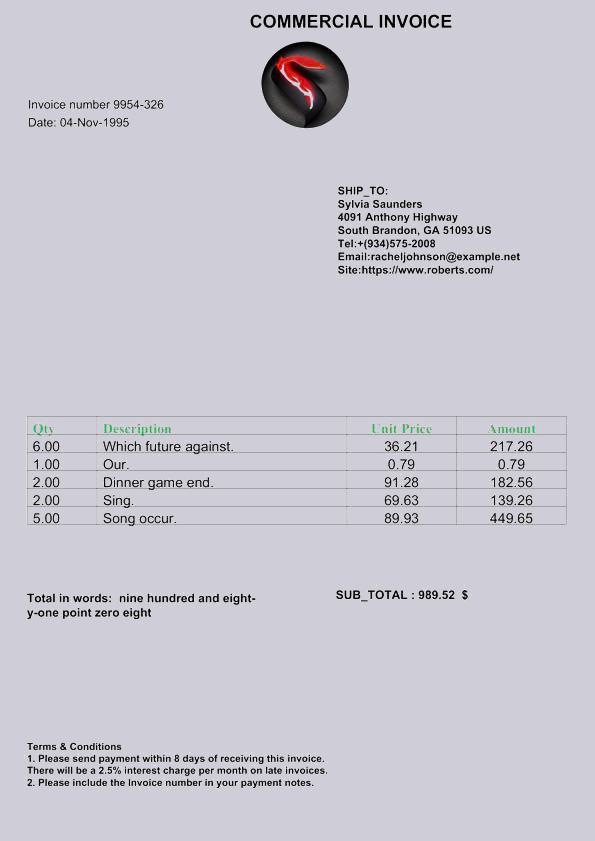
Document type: Invoice